Question: In what way does the history help explain the case?
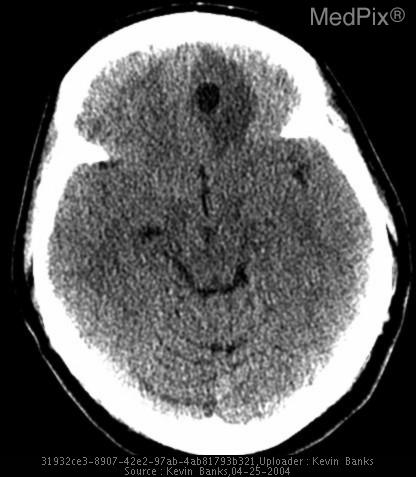
Answer: The patient's history of A 35 year-old Hispanic female with no significant past medical history presented with new onset of seizures. is key in understanding the case.